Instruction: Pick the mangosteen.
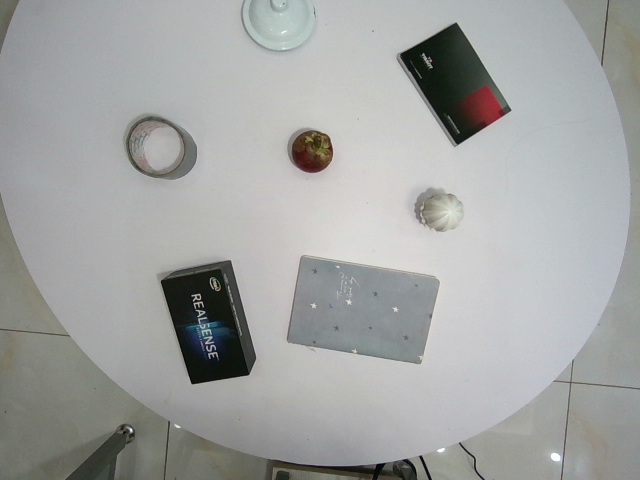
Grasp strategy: vertical